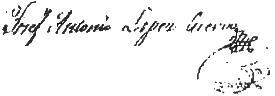
Signature of: josé lópez cuervo rodríguez